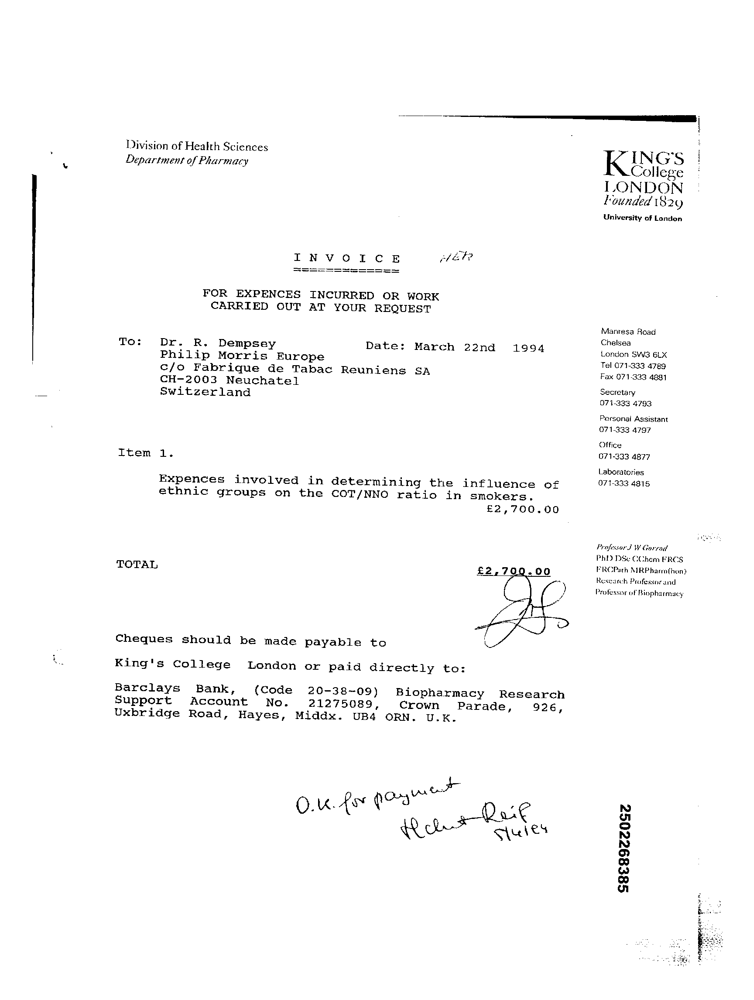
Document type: Invoice